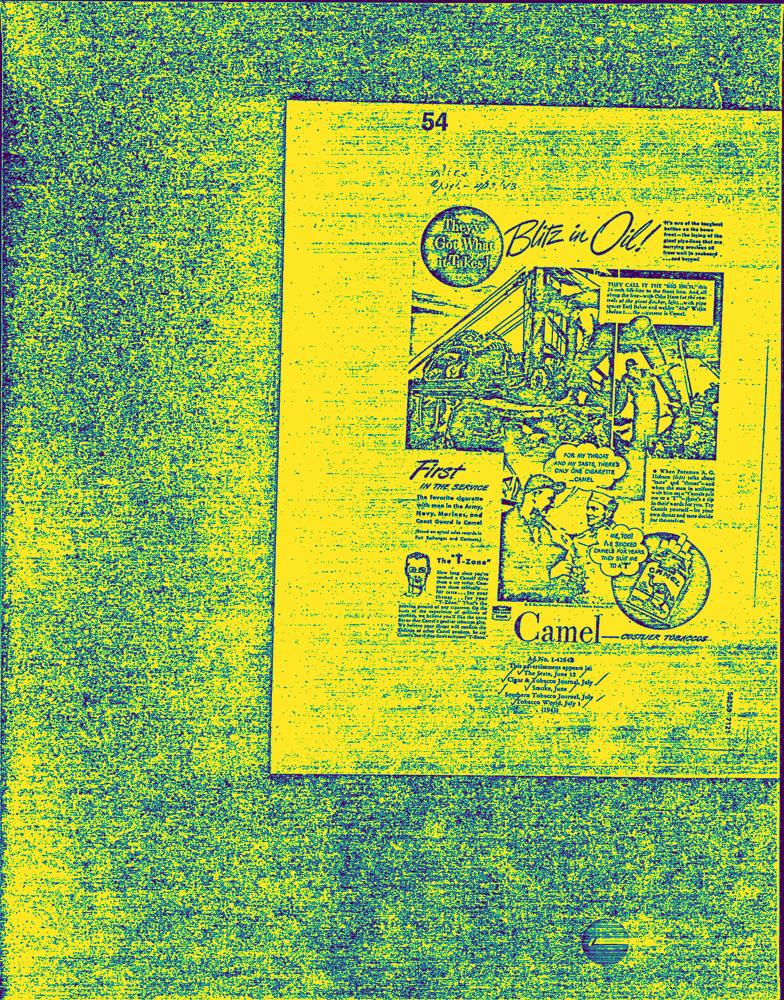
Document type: AD